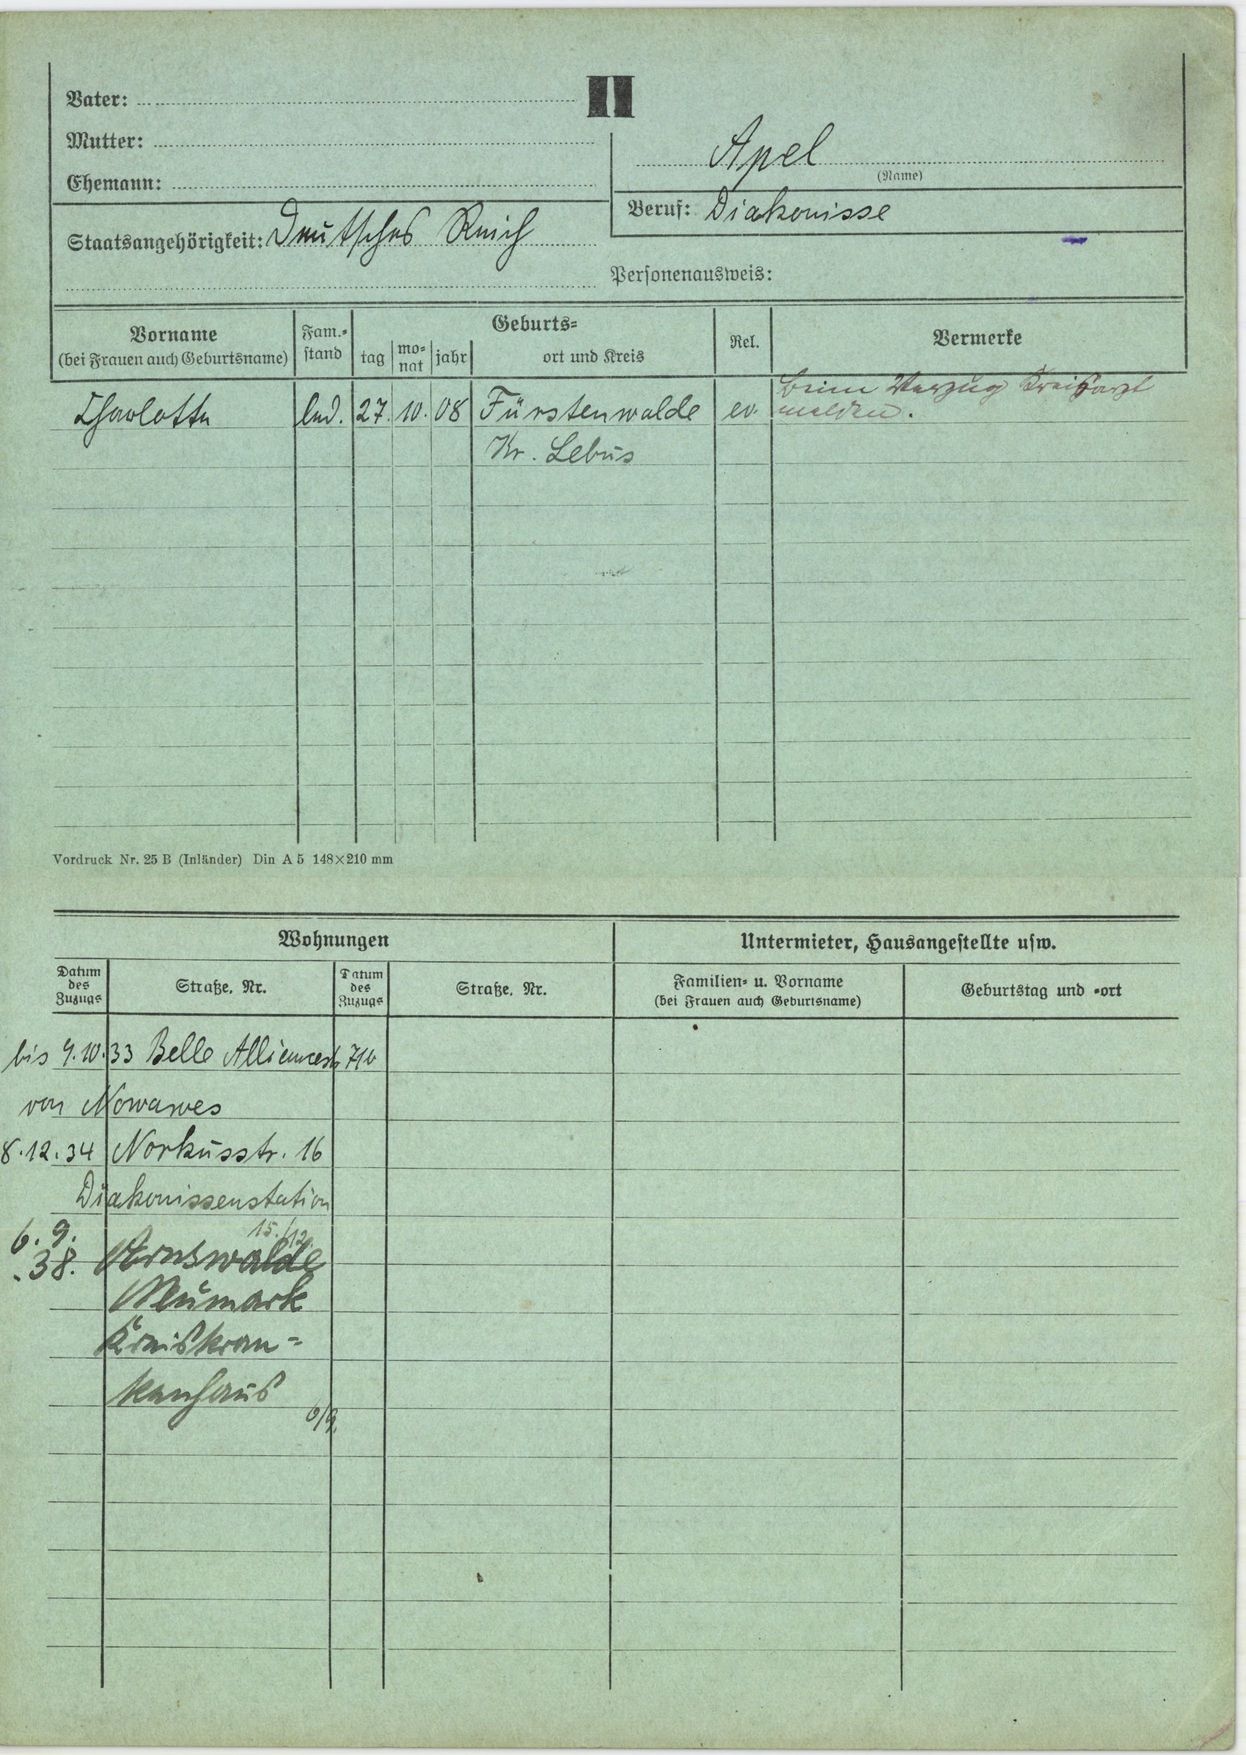
Apel